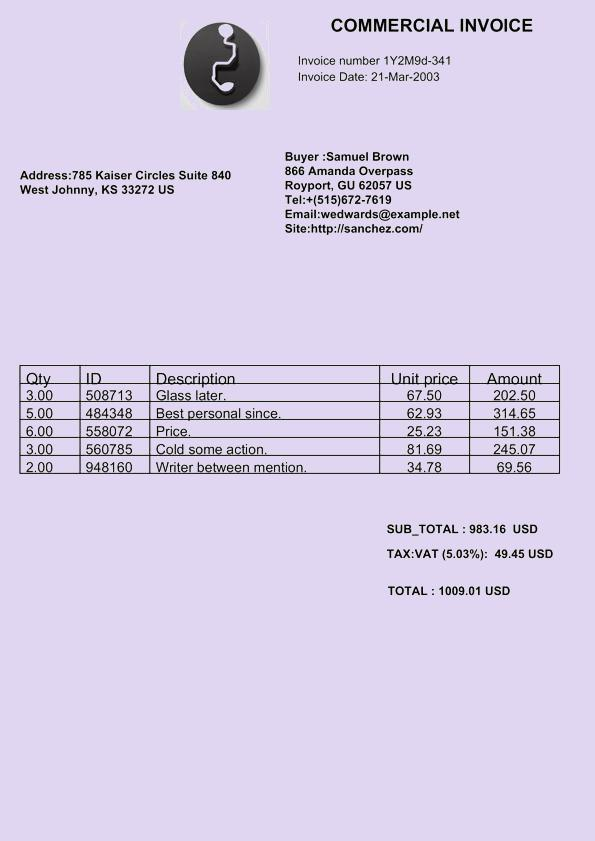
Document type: Invoice